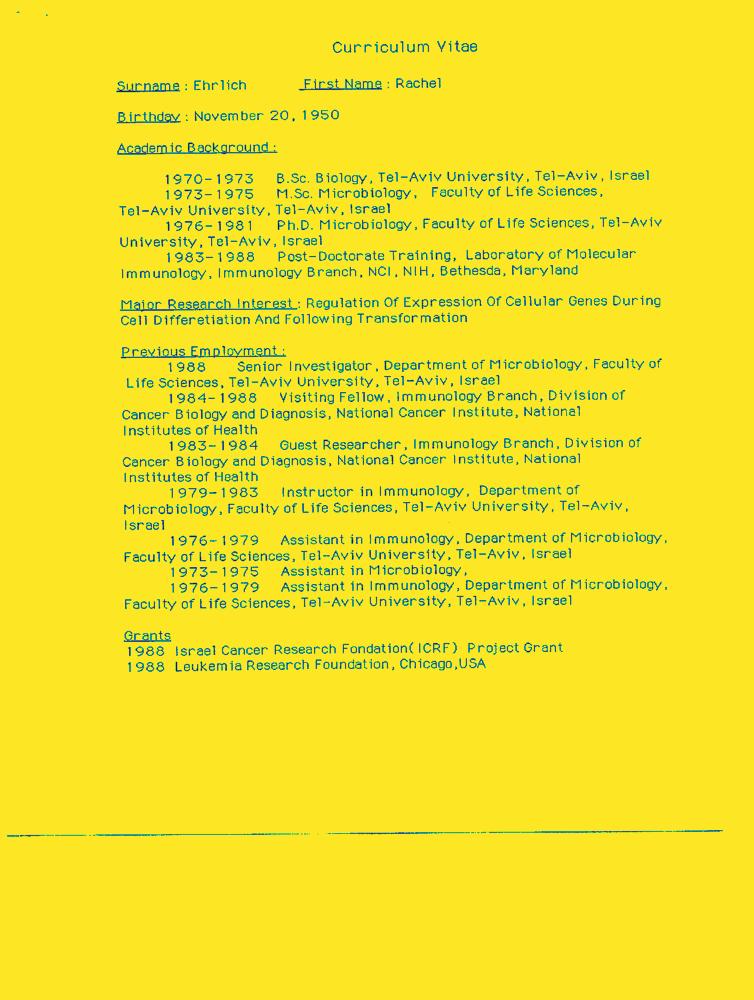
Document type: Resume-Doc